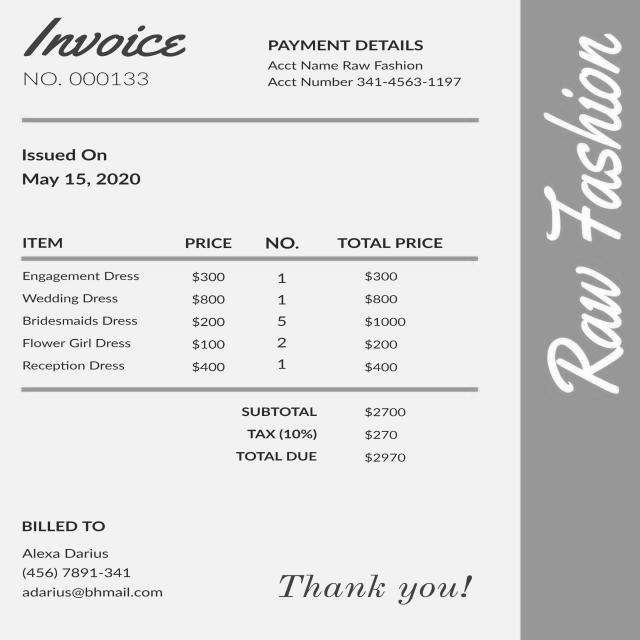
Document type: Invoice